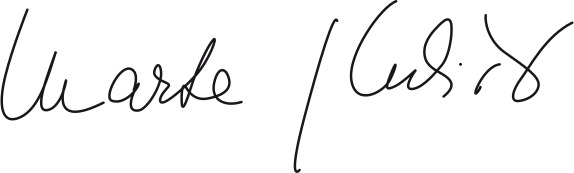
Signature of: marta kubišová